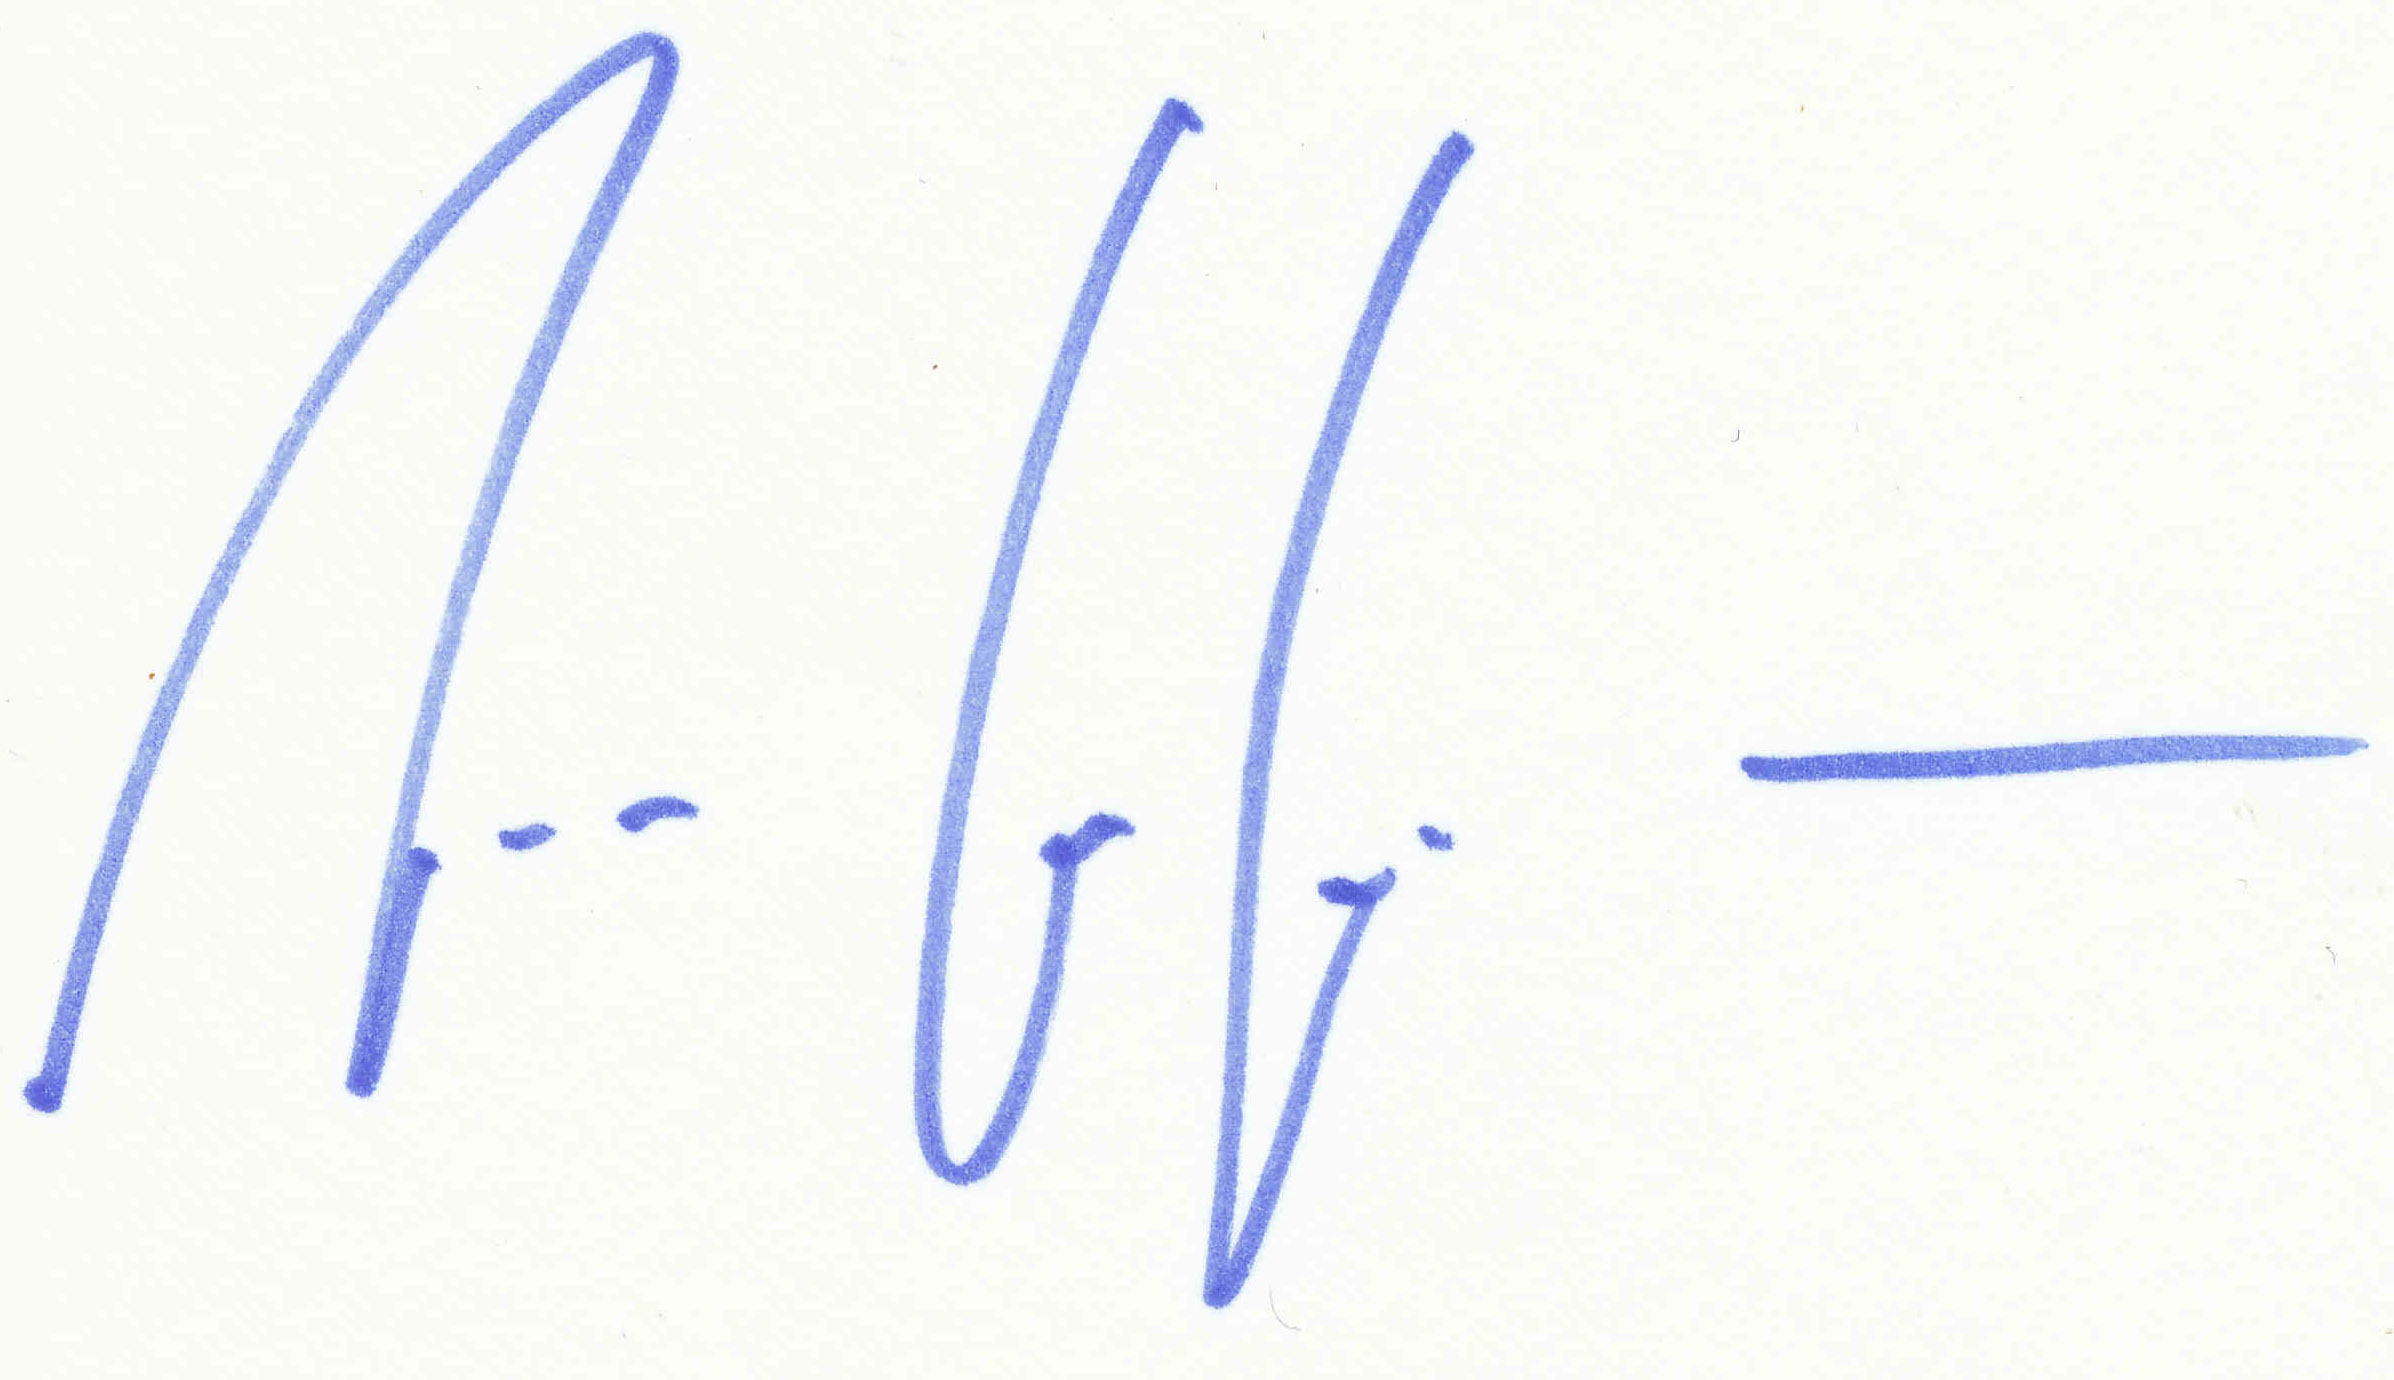
Signature of: andreas kaufmann